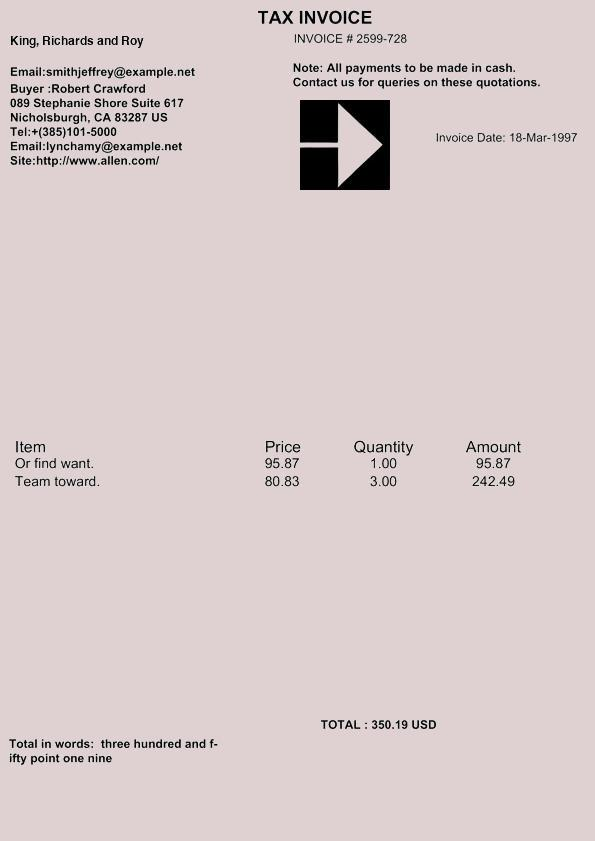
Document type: Invoice